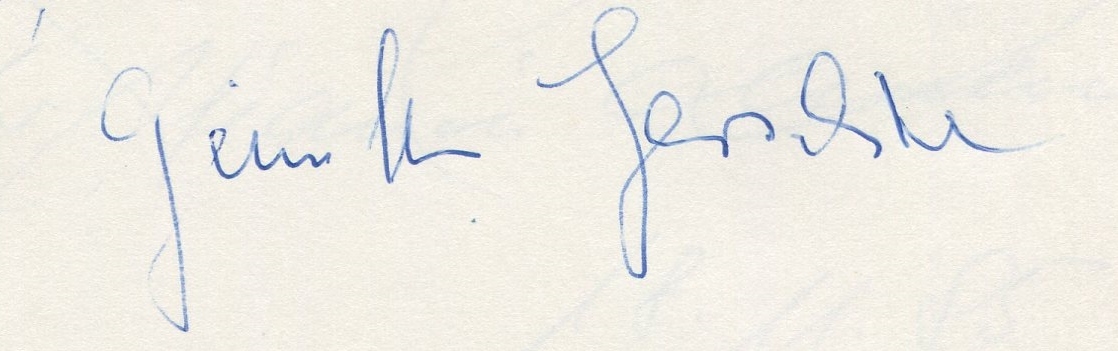
Signature of: günther jerschke